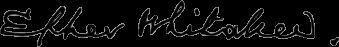
Signature of: epher whitaker